Question: What is the date of the hearing as scheduled in the document?
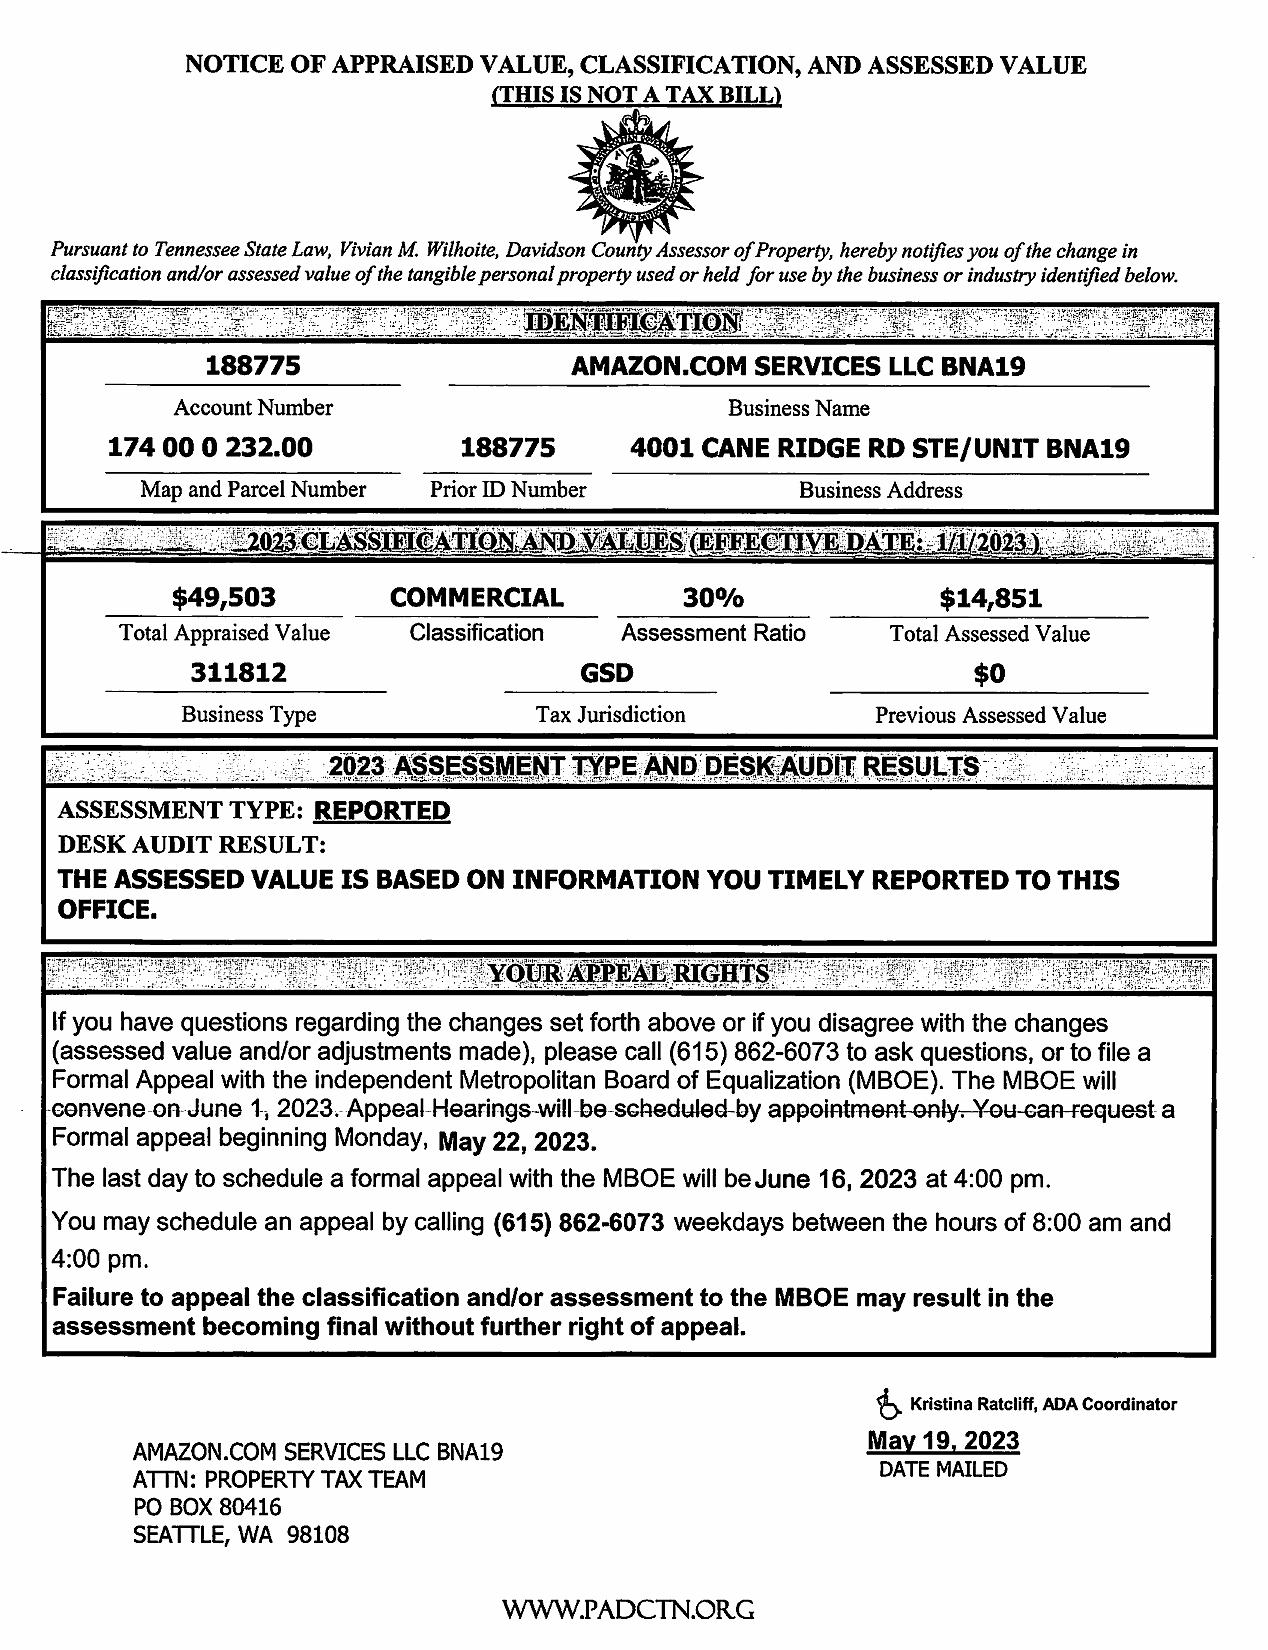
Answer: "Monday, May 22, 2023."